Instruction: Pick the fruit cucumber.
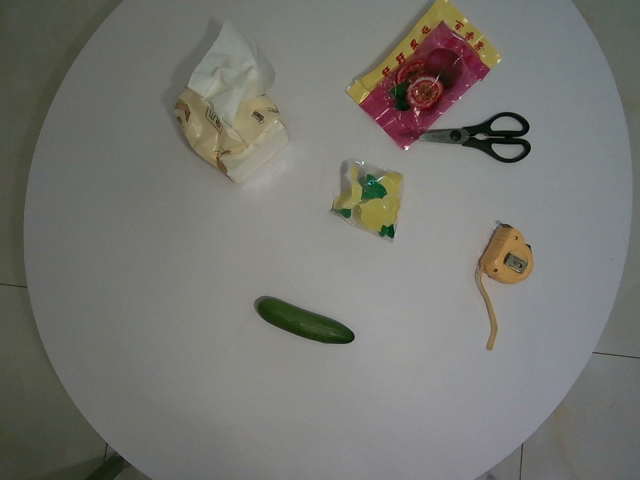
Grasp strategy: vertical